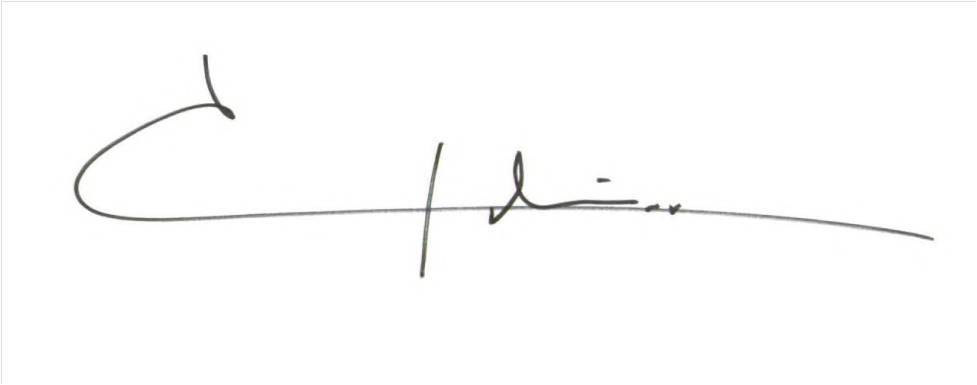
Signature of: carlos salinas de gortari